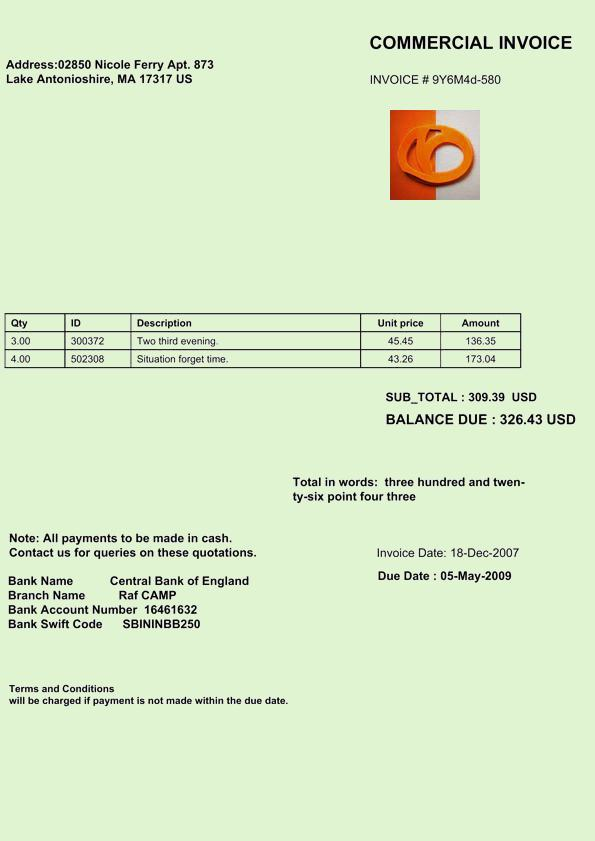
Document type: Invoice